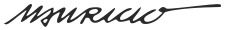
Signature of: mauricio de sousa